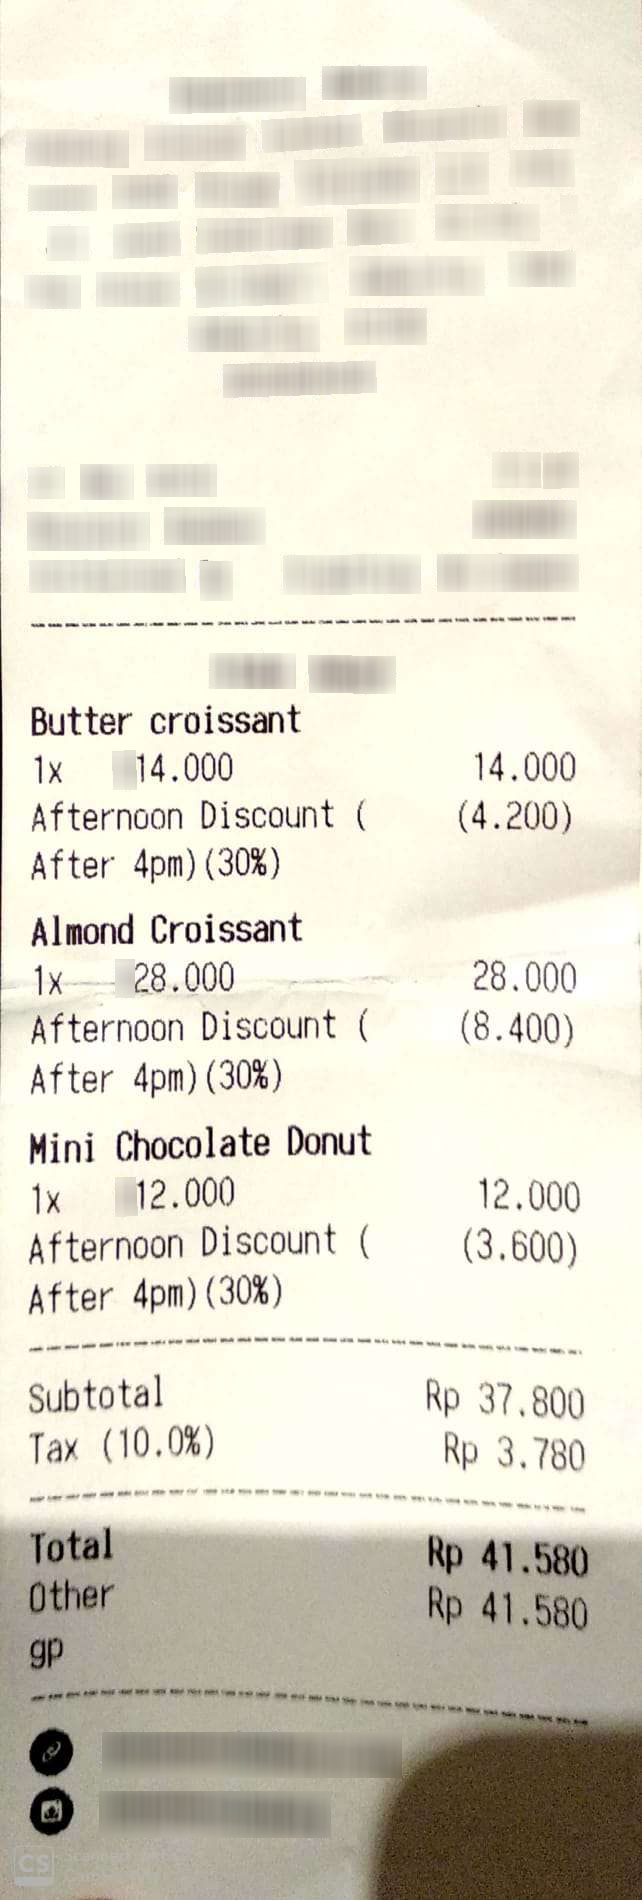
Number of items: 3
Subtotal: 37.800
Tax: 3.780
Total: 41.580
OCR text regions:
text: Rp
text: Rp
text: Rp
text: Rp
text: Butter
text: croissant
text: 14.000
text: 1x
text: 14.000
text: Afternoon
text: Discount
text: (
text: (4.200)
text: After
text: 4pm)
text: (30%)
text: Almond
text: Croissant
text: 28.000
text: 1x
text: 28.000
text: Afternoon
text: Discount
text: (
text: (8.400)
text: After
text: 4pm)
text: (30%)
text: Mini
text: Chocolate
text: Donut
text: 12.000
text: 1x
text: 12.000
text: Afternoon
text: Discount
text: (
text: (3.600)
text: After
text: 4pm)
text: (30%)
text: Subtotal
text: 37.800
text: Tax
text: (10.0%)
text: 3.780
text: Total
text: 41.580
text: Other
text: 41.580
text: gp